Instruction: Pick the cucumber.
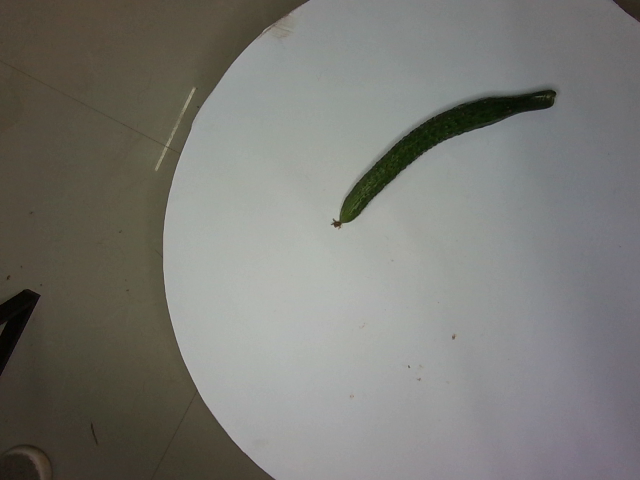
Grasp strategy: vertical